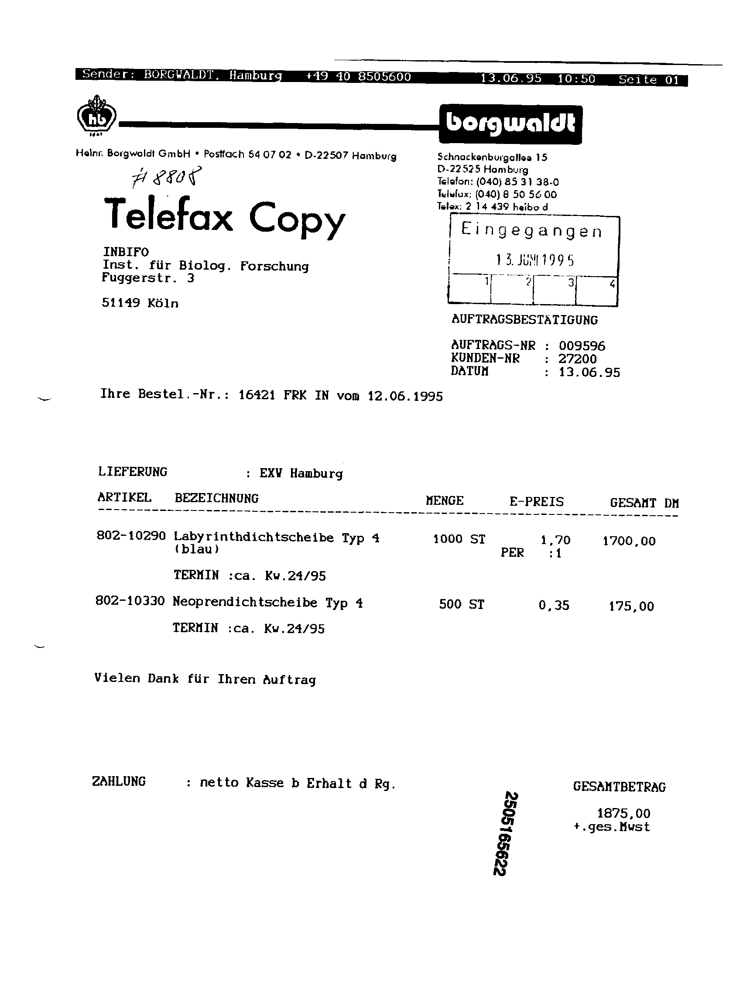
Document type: Invoice